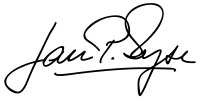
Signature of: jan p syse